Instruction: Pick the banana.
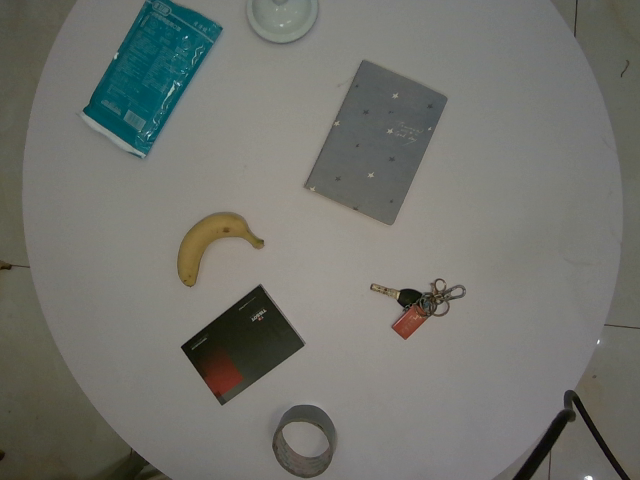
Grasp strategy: vertical